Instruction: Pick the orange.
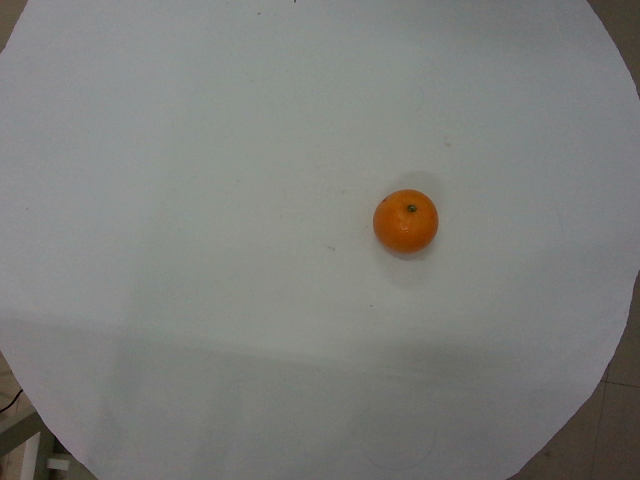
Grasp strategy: vertical